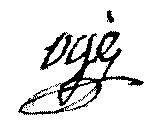
Signature of: jean ogé